Question: Which state is mentioned in the document?
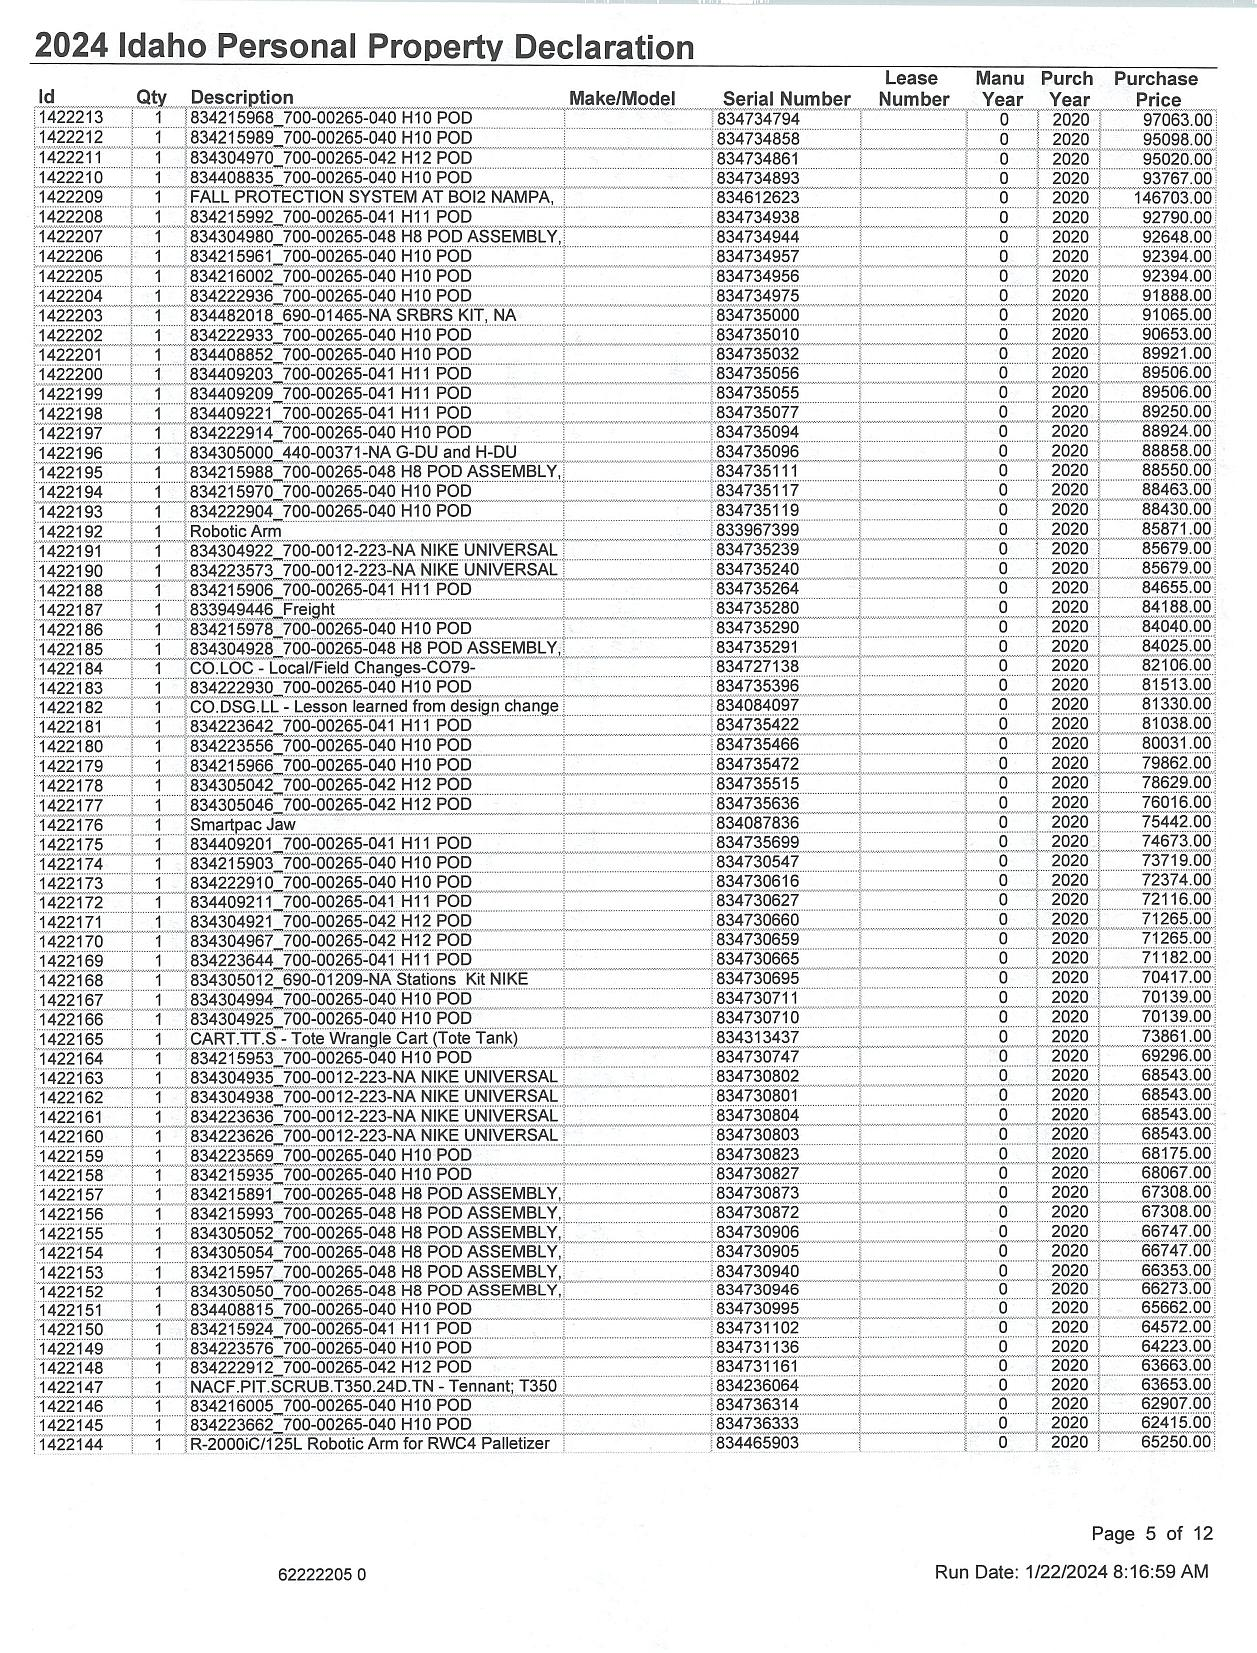
Answer: "Idaho"